Extract the amount written in words, the amount in digits, the name of the payee, the date on the cheque, and the bank's name from the image.
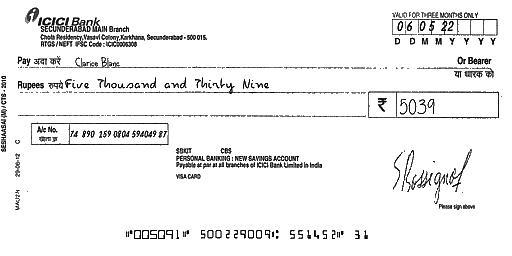
amt_in_words: Five Thousand and Thirty Nine
amt_in_figures: 5039
payee_name: Clarice Blanc
bank_name: ICICI Bank
cheque_date: 06/05/22